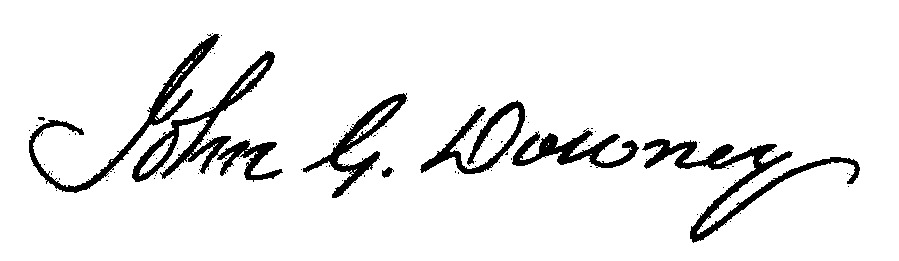
Signature of: john g downey